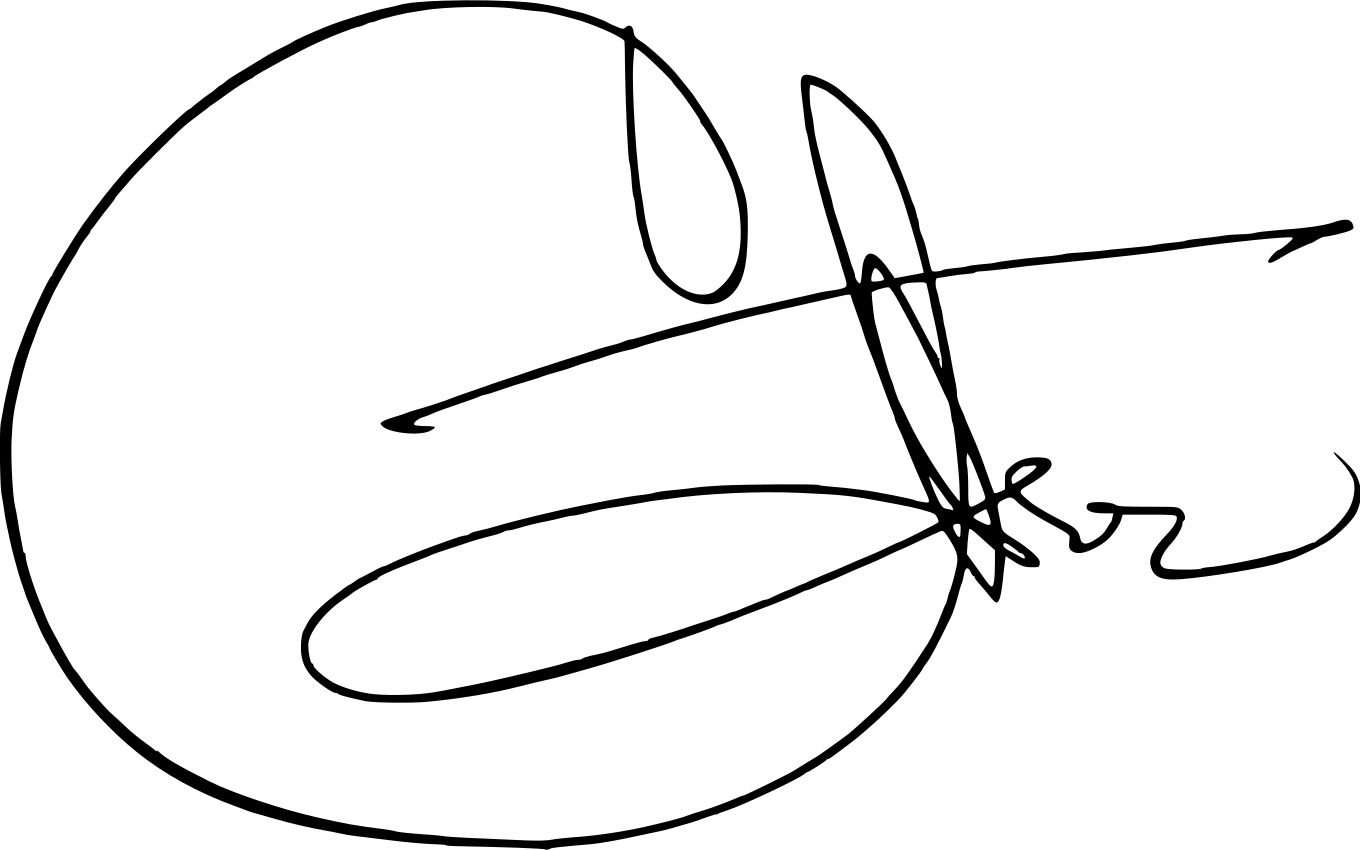
Signature of: cher